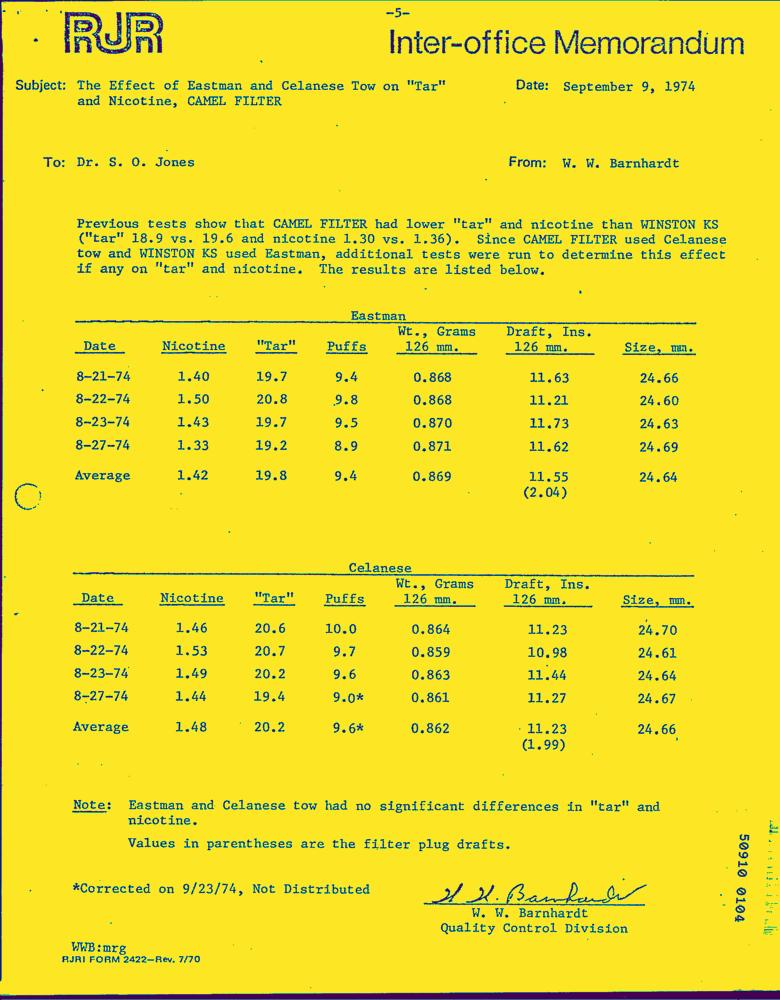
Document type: Letter-Doc